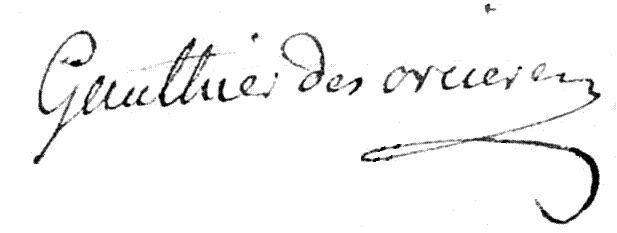
Signature of: antoine françois gauthier des orcières